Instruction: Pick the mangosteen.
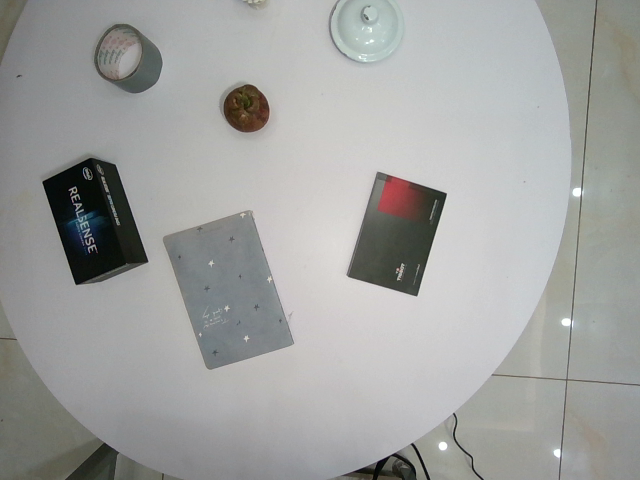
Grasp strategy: vertical